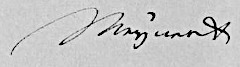
Signature of: hermann meynert